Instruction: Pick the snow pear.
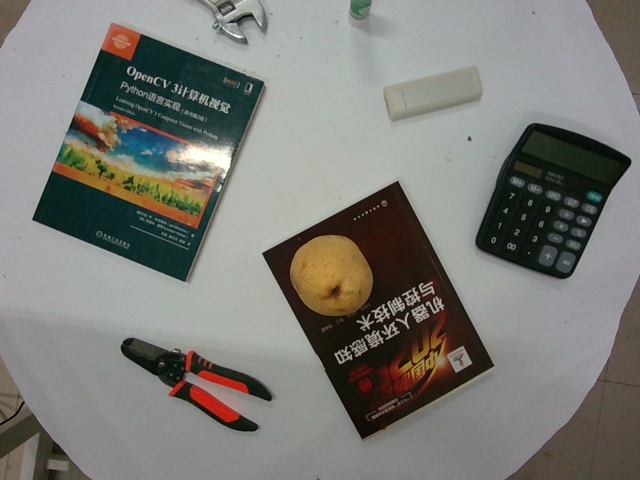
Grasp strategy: vertical